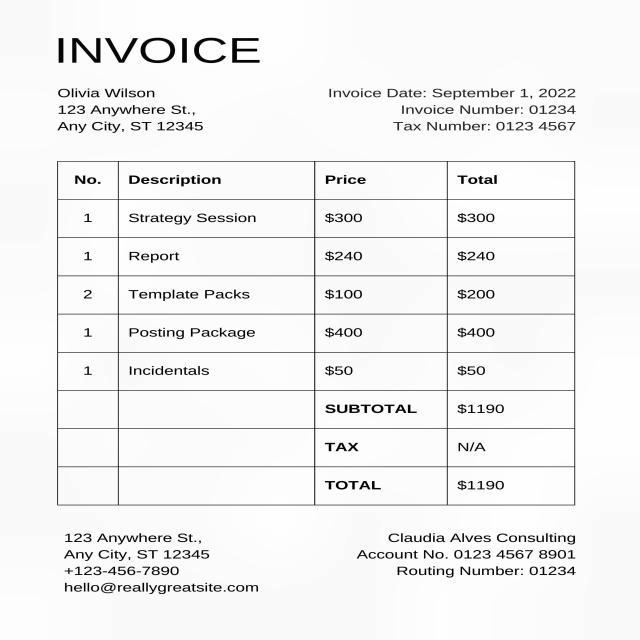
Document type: Invoice